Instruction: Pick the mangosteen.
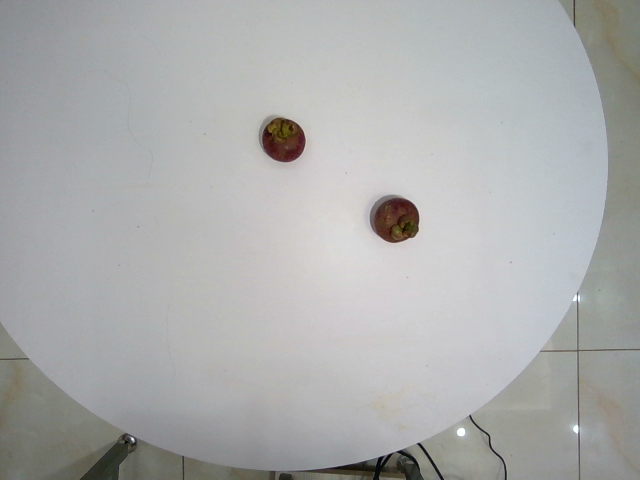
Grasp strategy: vertical